Question: Describe the condition in detail:
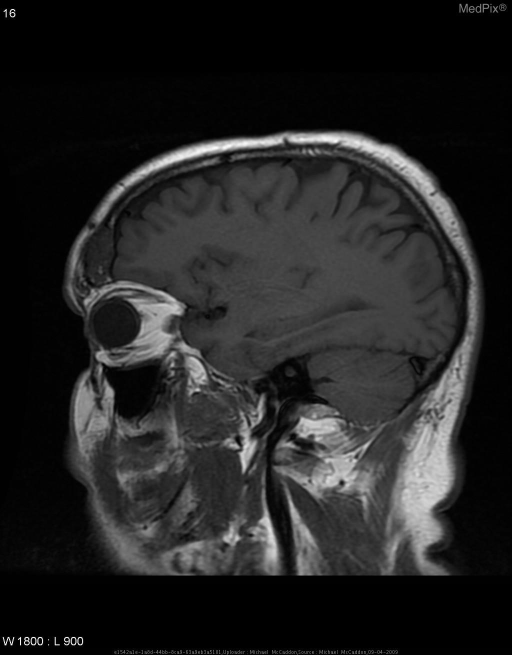
Answer: The disease is discussed as: Lesions/Condition: Calvarial Hemangioma

Cell  of  Origin: Endothelium

Synonyms: Hemangioma, bone

Associations/Predisposing  Factors: None

Common  Locations: Skull, other bone hemangiomas in Lumbar Vertebrae and Long Bones (1,2)

Demographics: F:M, 3:1

Histology:  Multiple engorged single walled vessels interwoven in trabeculae (1)

Gross  Appearance:  Fleshy and vascular with scalloping of calvarium. (1)

Prognosis  and  Treatment: Benign lesion, typically not treated.  Surgical resection can be performed.